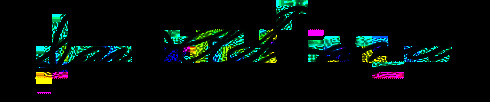
Signature of: david r francis